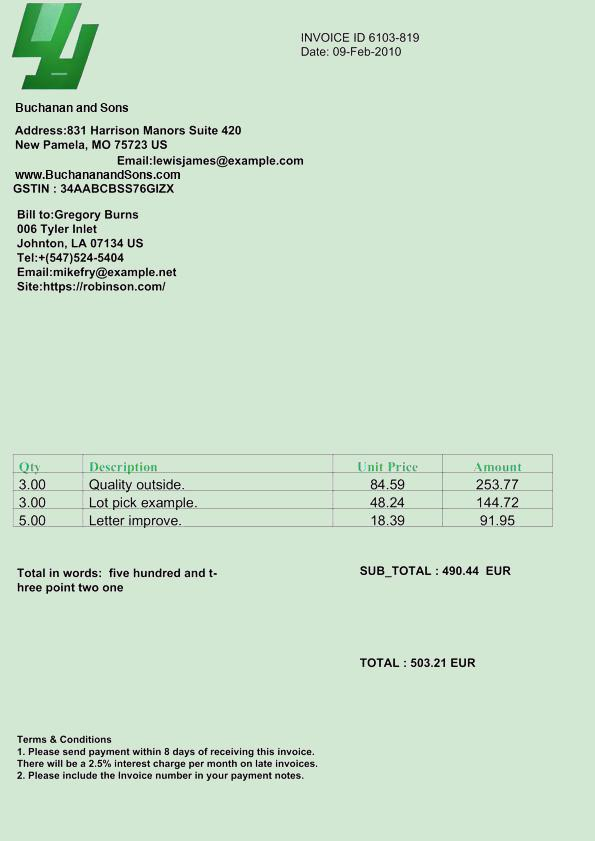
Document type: Invoice